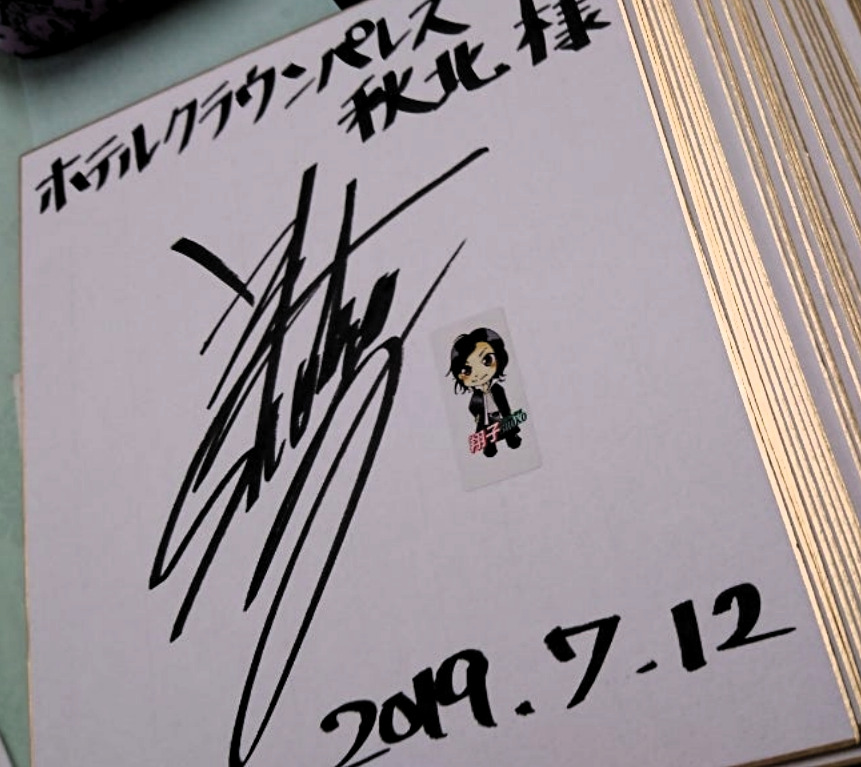
Signature of: shōko